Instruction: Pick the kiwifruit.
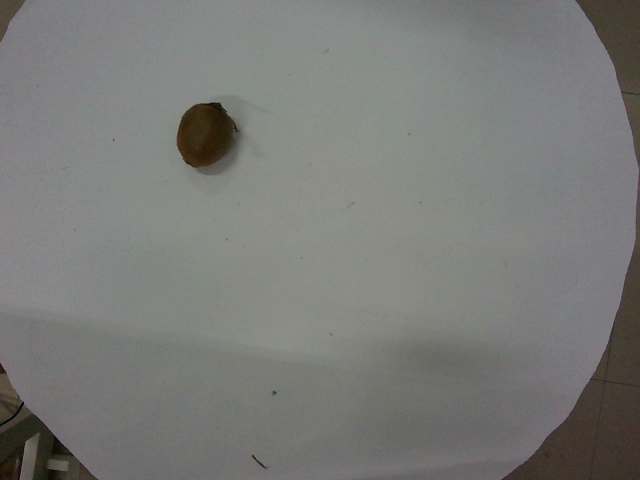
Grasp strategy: vertical